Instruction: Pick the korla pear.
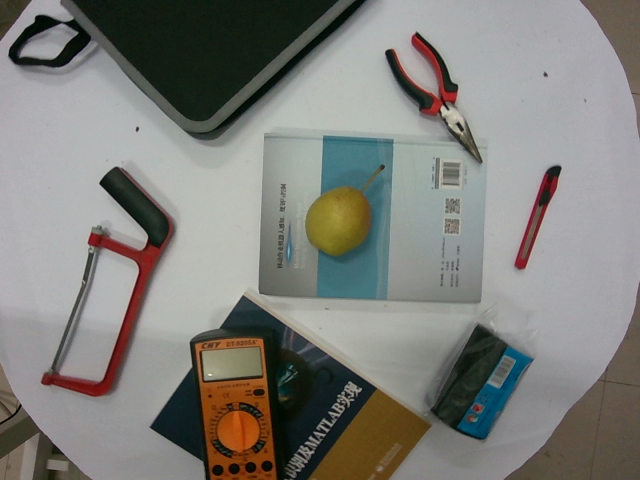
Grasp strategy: vertical